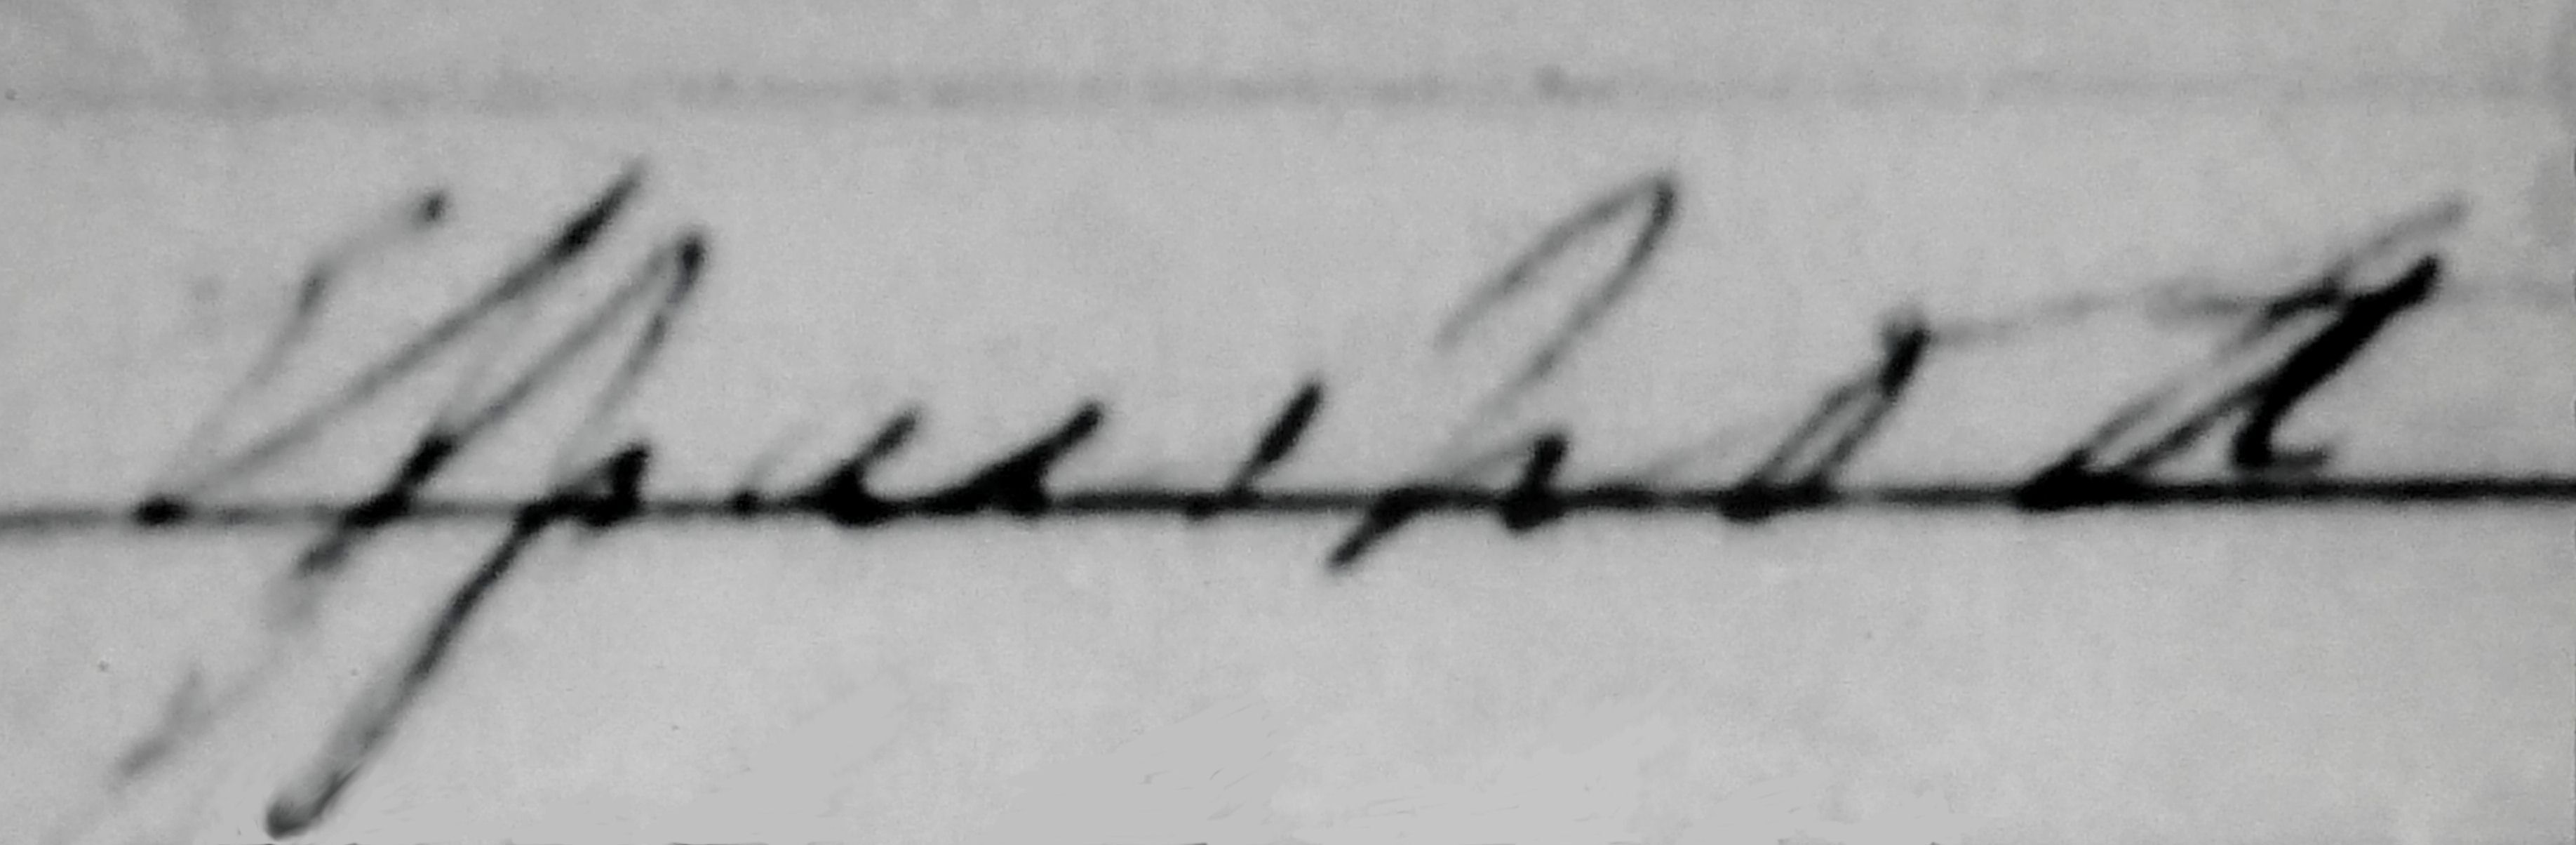
Signature of: edward sparshott